Identify and extract the amount in words, amount in numbers, payee name, cheque date, and bank name from the image.
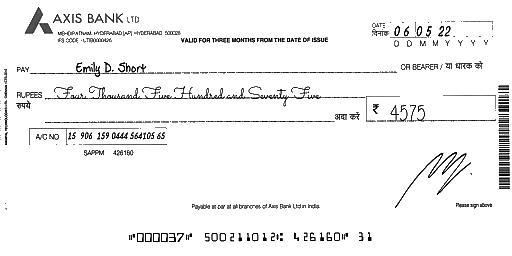
amt_in_words: Four Thousand Five Hundred and Seventy Five
amt_in_figures: 4575
payee_name: Emily D. Short
bank_name: AXIS BANK
cheque_date: 06/05/22